Question: How does the patient history play a role?
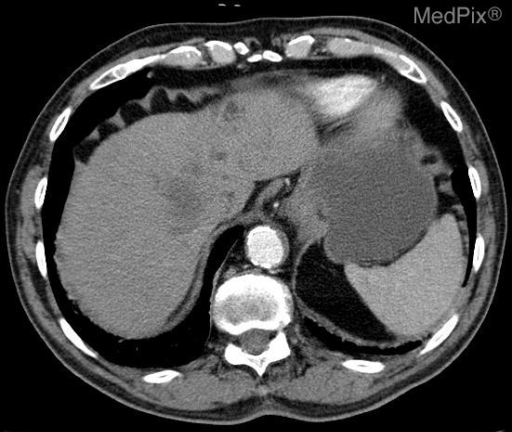
Answer: The patient's history of 84 year old white male with vague RUQ abdominal pain and elevated CA 19-9 marker. is key in understanding the case.